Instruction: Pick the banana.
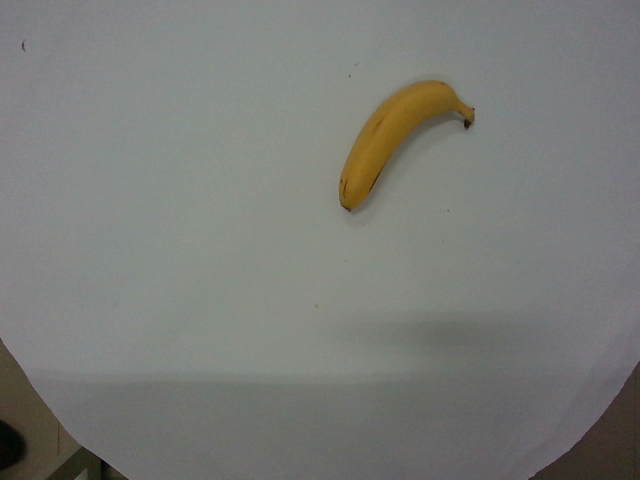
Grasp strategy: vertical